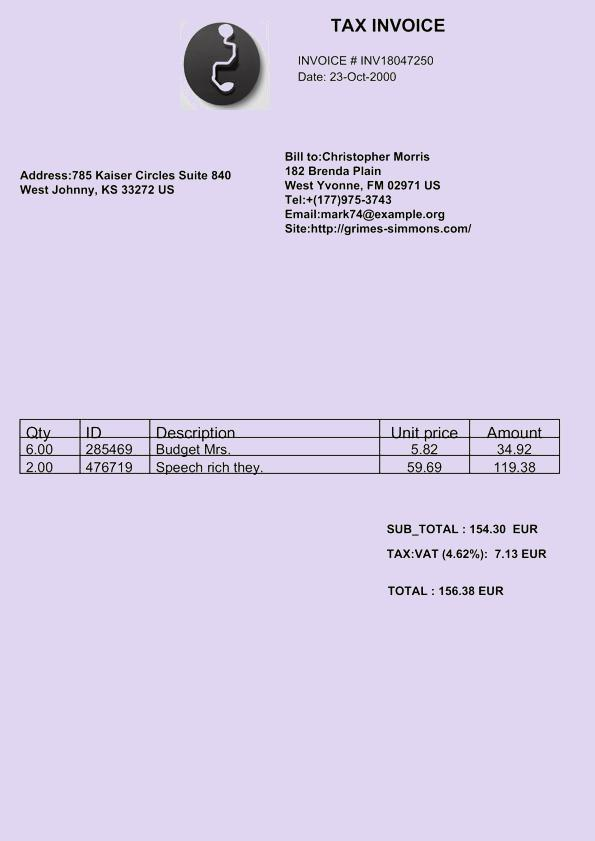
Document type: Invoice